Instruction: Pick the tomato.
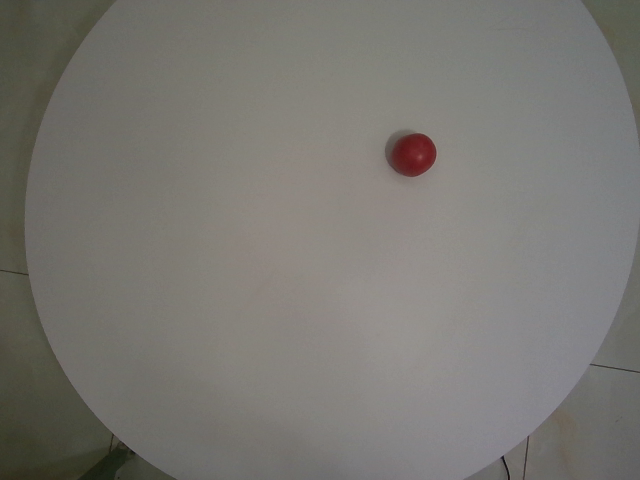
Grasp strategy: vertical